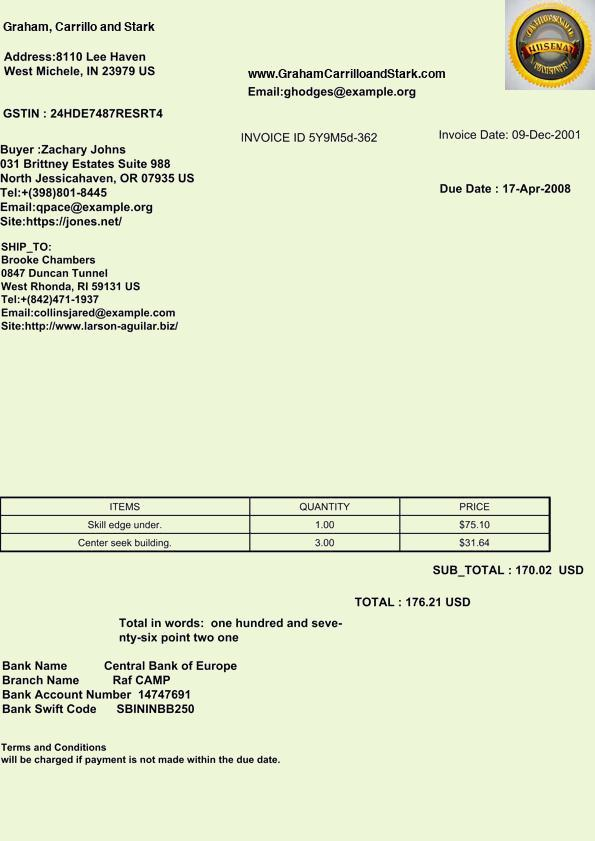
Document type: Invoice